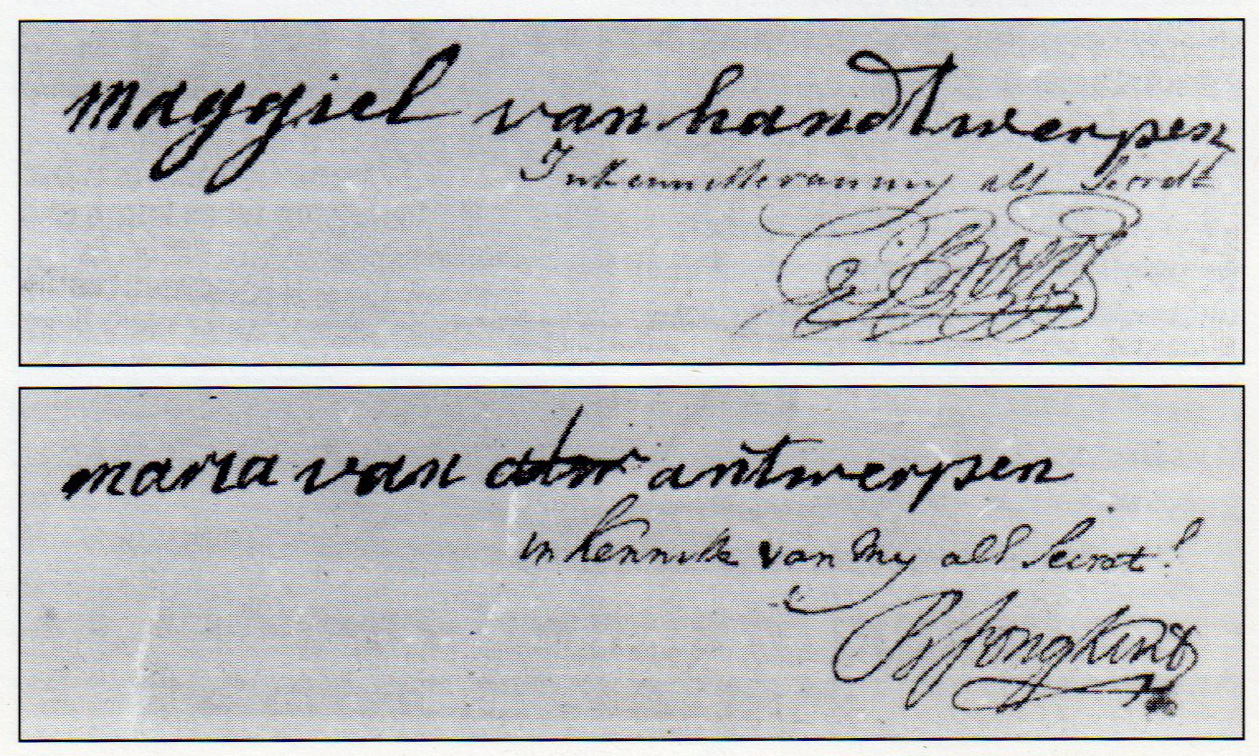
Signature of: maria van antwerpen